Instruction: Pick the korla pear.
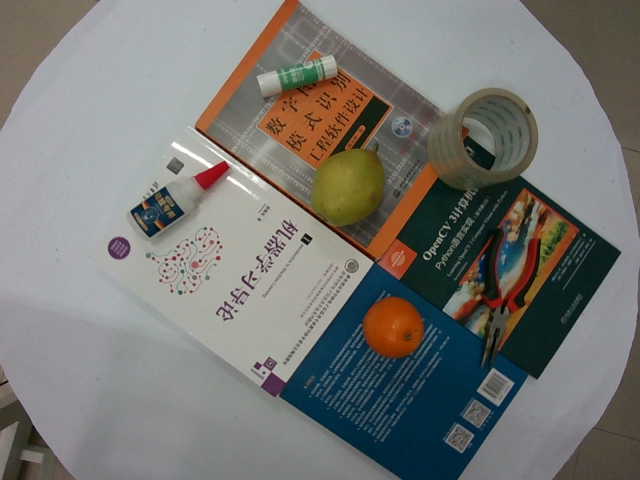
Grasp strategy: vertical